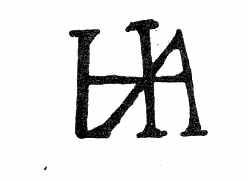
Signature of: hans asper